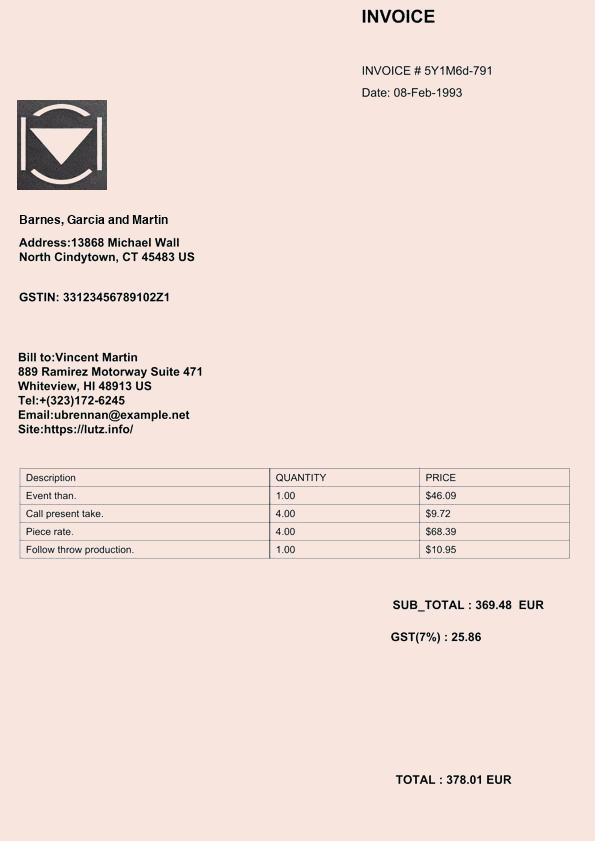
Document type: Invoice